Question: What is the suspected problem?
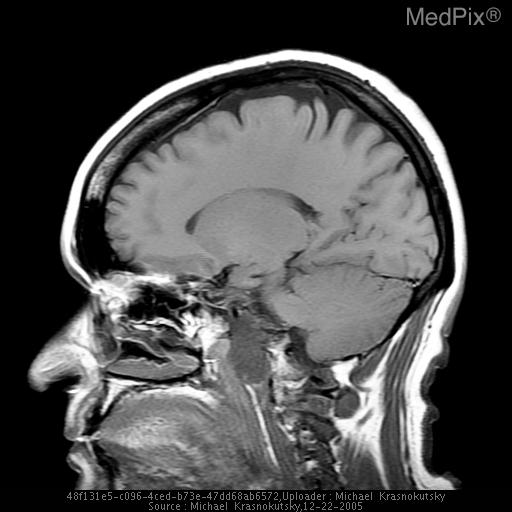
Answer: The findings suggest Homogeneous mass centered in the right petro-clival fissure. Low signal on T1, high on T2, with marked homogeneous enhancement. There is also extension of the tumor through the skull base into the right nasopharynx, anterior to the longus colli muscle and compressing it. The lesion is also producing mass effect in the region of the fossa of Rosenmueller.. Low signal lesion at the base of the skull extending into nasopharynx.. The patient might have a history of 37 year old woman who presented with headaches..